Question: What appears to be the issue?
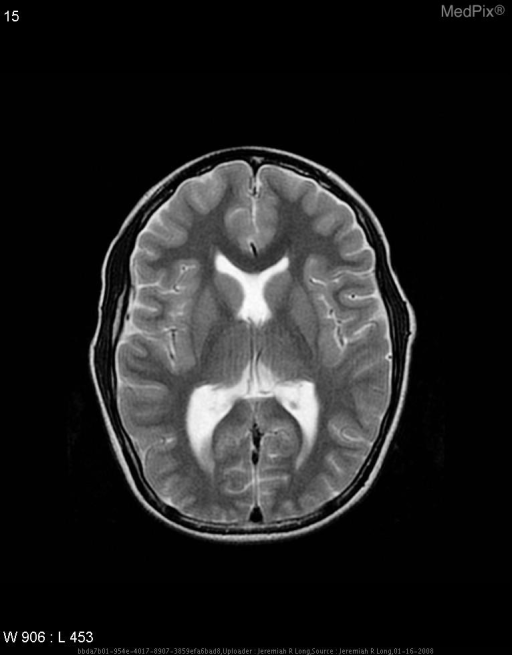
Answer: The findings suggest An axial T2 image through the mid brain demonstrates absence of the septum pellucidum.  Coronal T2 images also demonstrate absence of the septum pellucidum as well as hypoplasia of the optic tracts, chiasm and optic nerves. No other abnormalities were present.. Axial T2 image through the mid brain demonstrates absence of the septum pellucidum. Coronal T2 images again demonstrate absence of the septum pellucidum as well as hypoplasia of the optic tracts, chiasm and nerves.. The patient might have a history of 10 year-old male with a known dignosis of septo-optic dysplasia..